Question: Explain the disease:
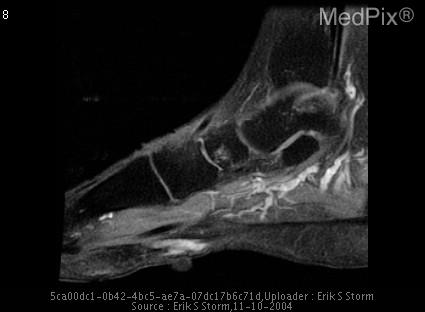
Answer: The disease is discussed as: Plantar fibromatosis ( also known as Ledderhose disease) is a form of superficial fibromatoses.  The musculoskeletal fibromatoses are a diverse group of diseases with a common histopathologic appearance being composed of spindle-shaped fibrous cells separated by abundant collagen material with few mitoses whose behavior varies between benign fibrous lesions and fibrosarcoma.  The fibromatoses are separated into superficial - (palmar – aka Dupuytren disease, plantar, juvenile aponeurotic fibroma, infantile digital fibromatosis) which are usually small, slow growing lesions which arise from fascia/aponeuroses and deep-(infantile myofibromatosis, fibromatosis colli, extraabdominal desmoid tumor, and aggressive infantile fibromatosis) which arise from the deeper musculoaponeuroses and are larger and may grow rapidly.  Both forms have a tendency to recur following excision.
	Plantar fibromatosis, like all fibromatoses, are three to four times more common in males.  It occurs between the ages of 30 – 50 and is seen bilaterally in 20-50% of cases.  It is associated with palmar fibromatosis 10-65% of the time.  The fibromas are most commonly seen on the medial aspect of the plantar aponeurosis.  The lesions are often asymptomatic.  Surgery is performed utilizing large margins.  Post-surgical radiation treatment may decrease recurrence.
	The typical appearance of plantar fibromatosis on MR is a poorly defined, infiltrative mass in the aponeurosis next to the plantar muscles.  They are typically heterogeneously low signal when compared to muscle on both T1 and T2.  Lesions which have an increased T2 signal have more cellularity and are more likely to recur, therefore, some surgeons may postpone resection until the lesion is more fibrous (ie. Low T2 signal).  Enhancement following gadolinium administration is variable.